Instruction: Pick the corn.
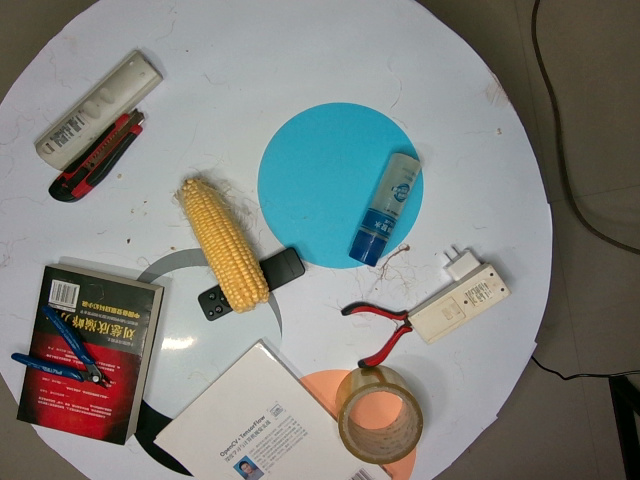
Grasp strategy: vertical